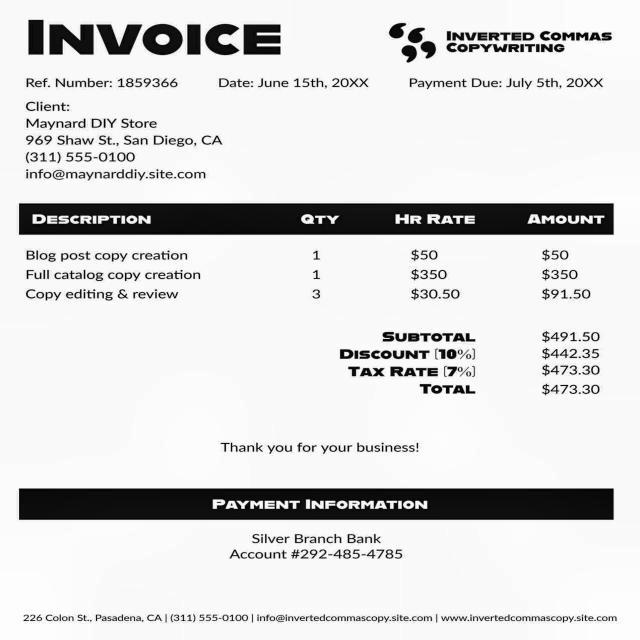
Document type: Invoice